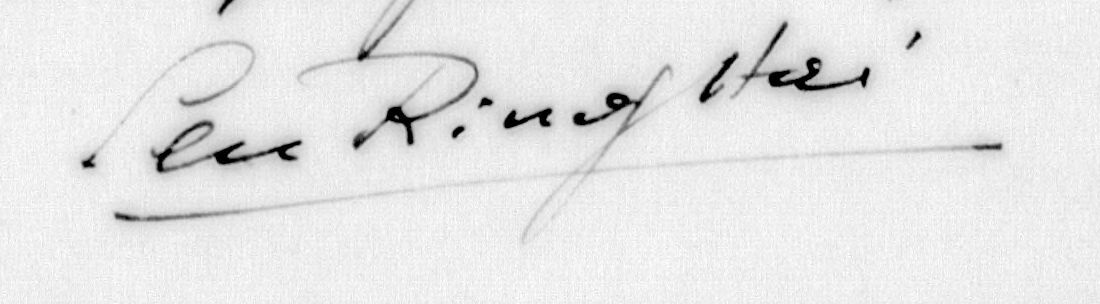
Signature of: seo yeong hae